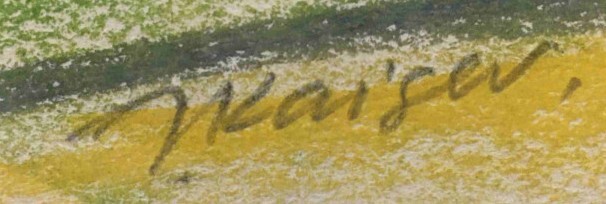
Signature of: jaroslav kaiser